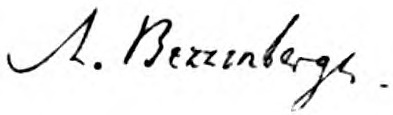
Signature of: adalbert bezzenberger